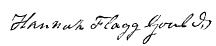
Signature of: hannah flagg gould